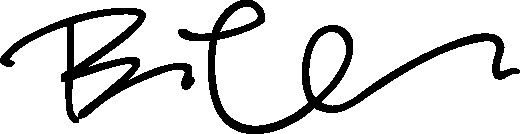
Signature of: brad lander